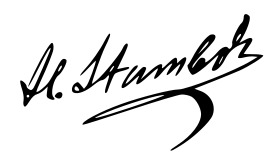
Signature of: aleksandar stamboliyski